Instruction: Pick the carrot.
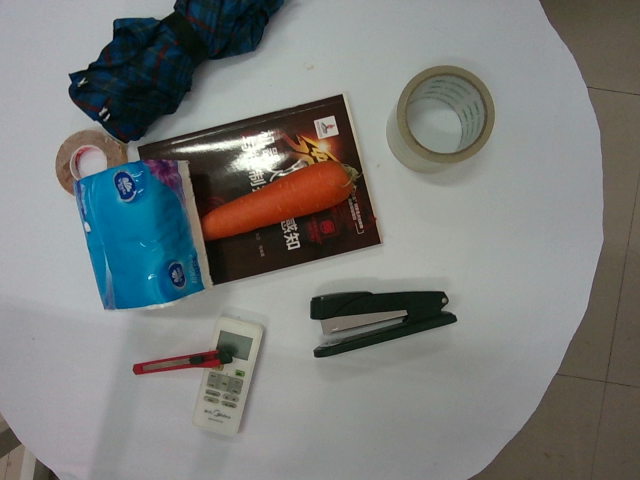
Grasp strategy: vertical